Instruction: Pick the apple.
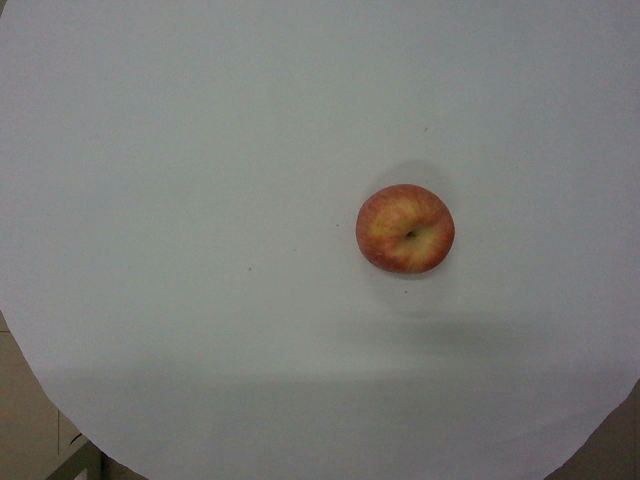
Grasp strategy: vertical